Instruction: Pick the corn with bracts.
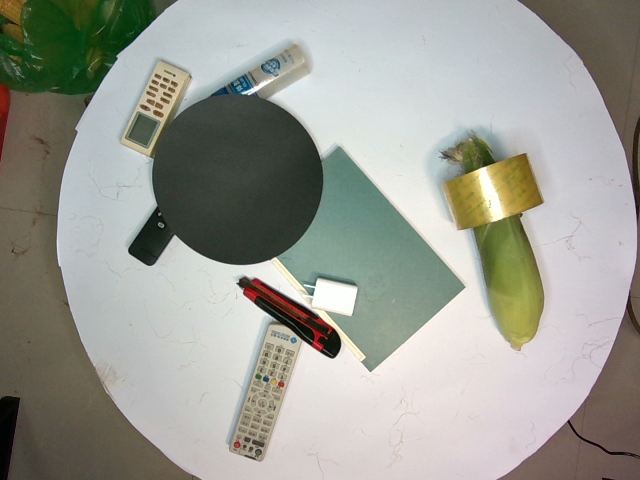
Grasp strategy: vertical